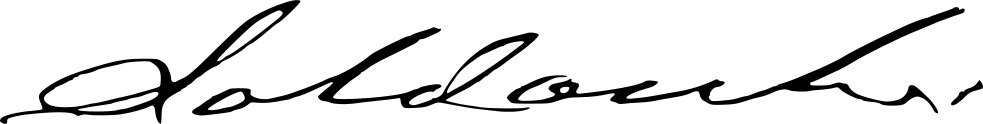
Signature of: joão carlos saldanha de oliveira daun 1st duke of saldanha